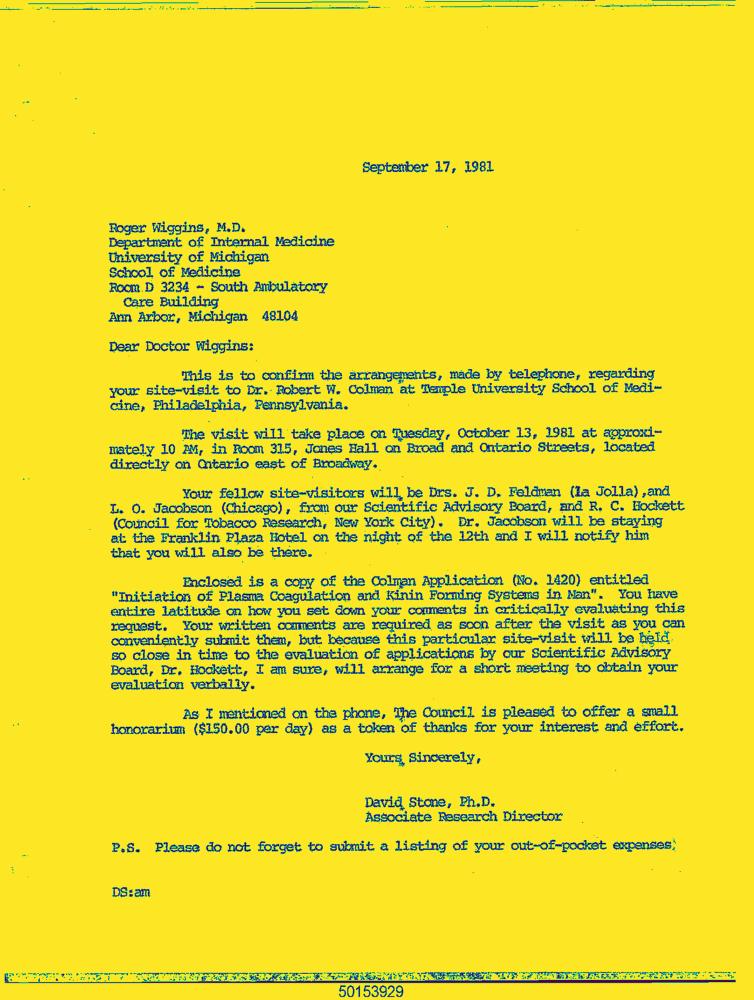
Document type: Letter-Doc